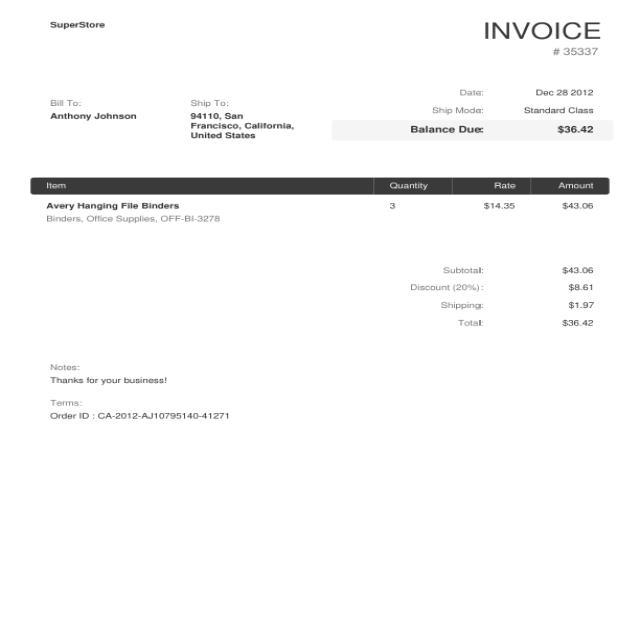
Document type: Invoice